Identify and extract the amount in words, amount in numbers, payee name, cheque date, and bank name from the image.
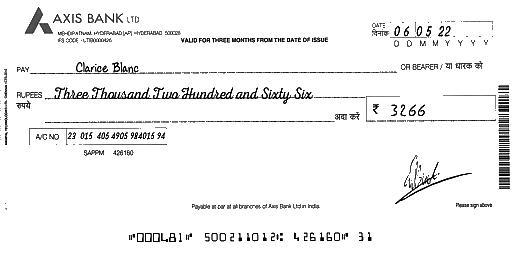
amt_in_words: Three Thousand Two Hundred and Sixty Six
amt_in_figures: 3266
payee_name: Clarice Blanc
bank_name: AXIS BANK
cheque_date: 06/05/22